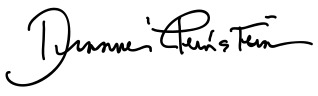
Signature of: dianne feinstein